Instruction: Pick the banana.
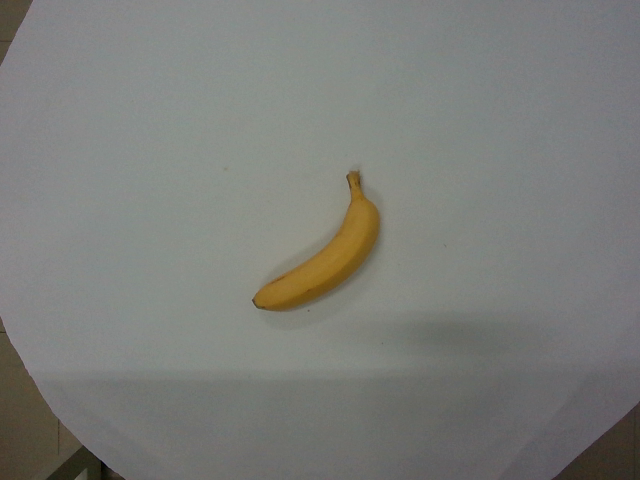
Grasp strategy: vertical